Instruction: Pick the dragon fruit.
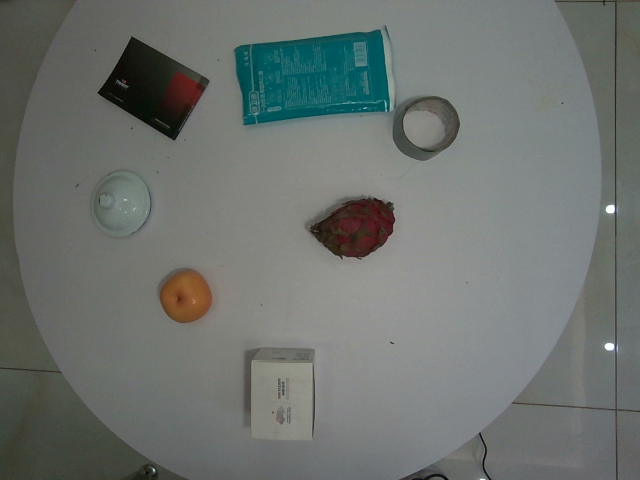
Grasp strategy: vertical